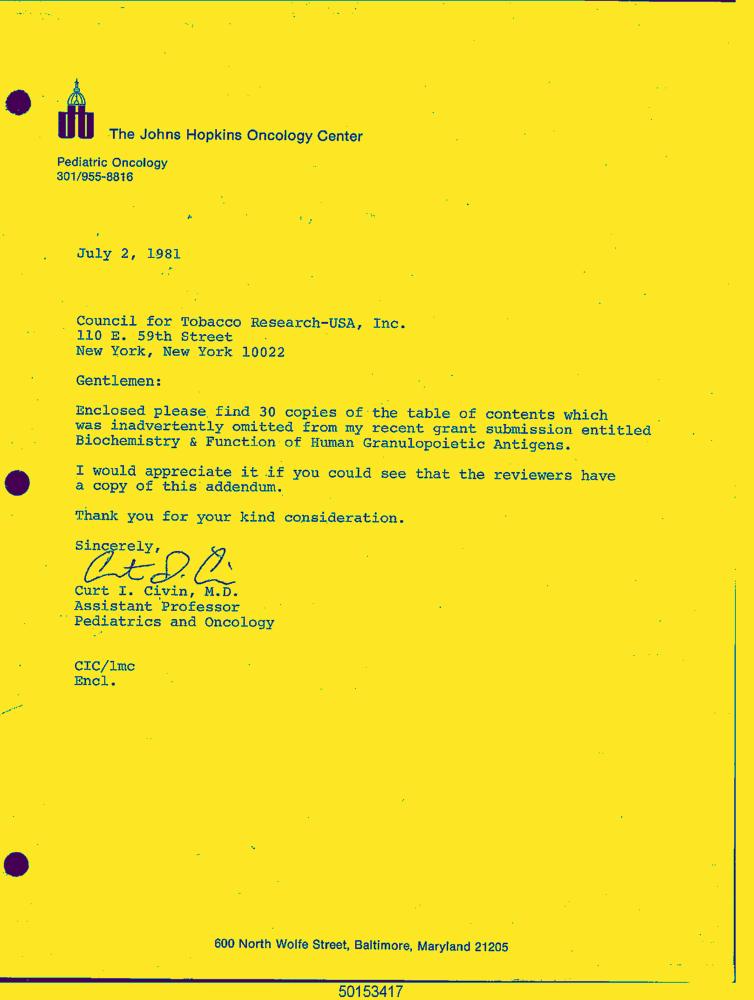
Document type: Letter-Doc